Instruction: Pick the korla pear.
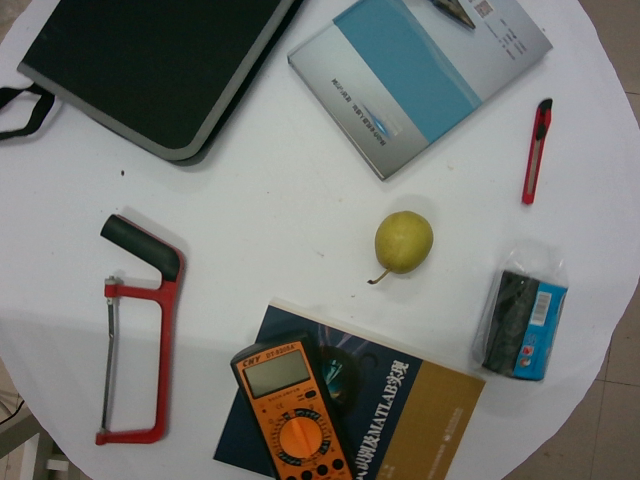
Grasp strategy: vertical